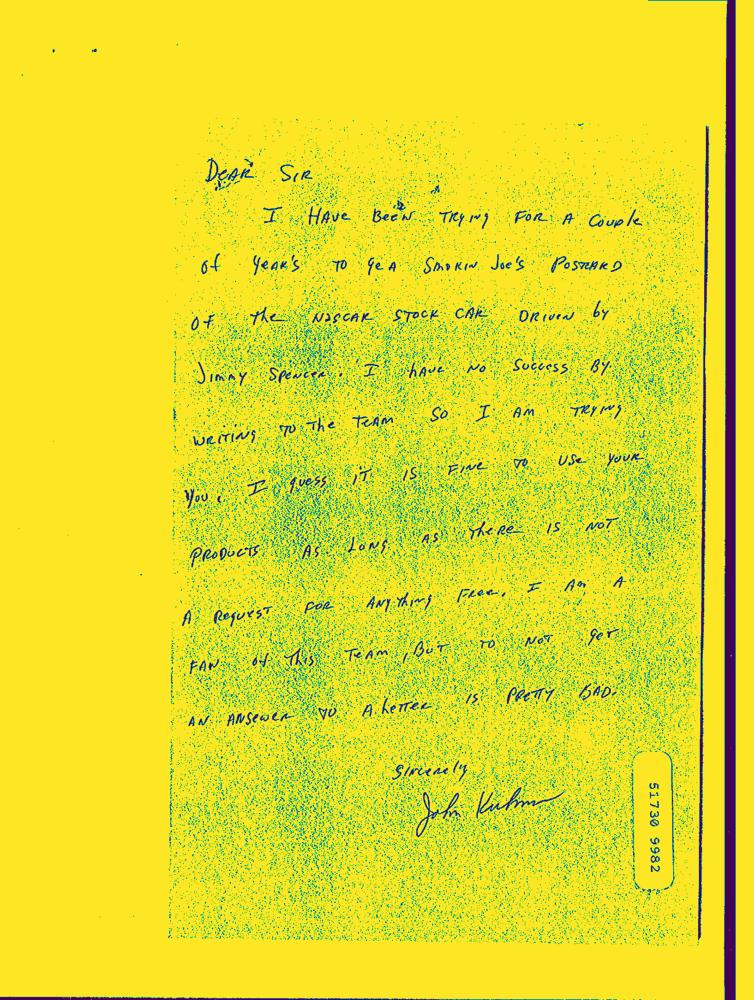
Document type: Hand-Written